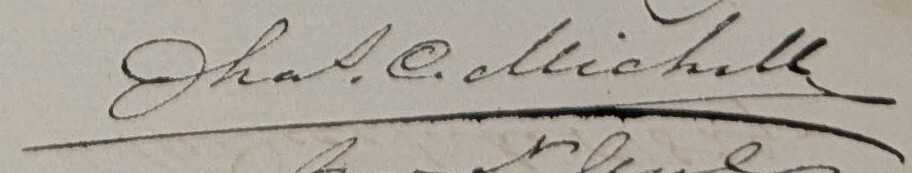
Signature of: q5076387